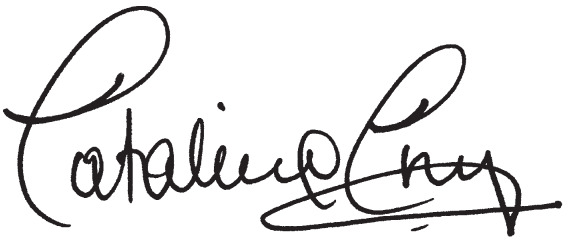
Signature of: catalina cruz